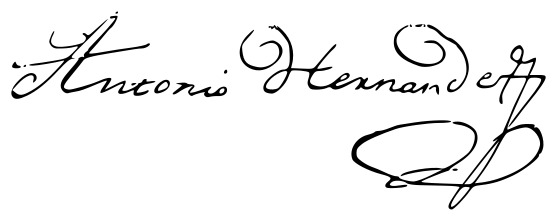
Signature of: antonio hernández morejón